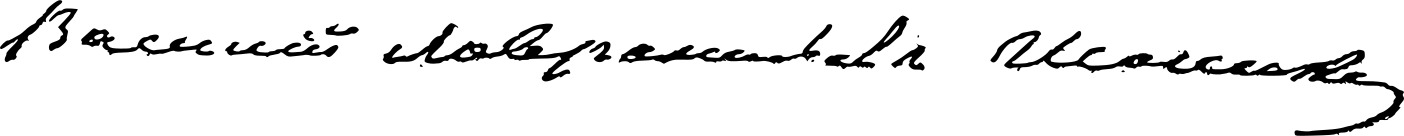
Signature of: vasily isachenko